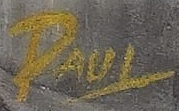
Signature of: julian paul